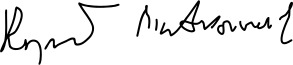
Signature of: ryszard matuszewski